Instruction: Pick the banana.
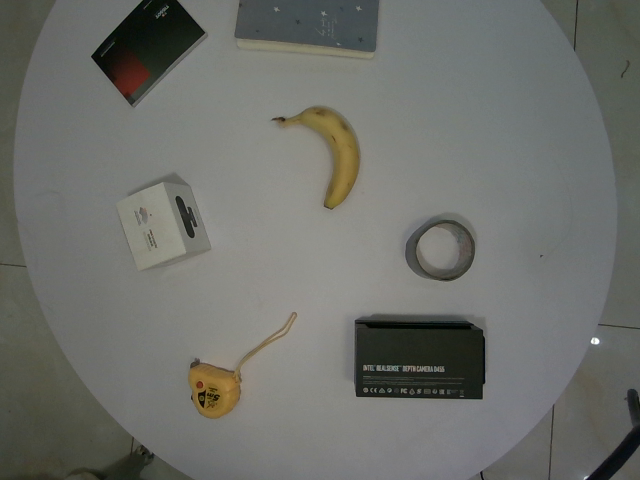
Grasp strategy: vertical